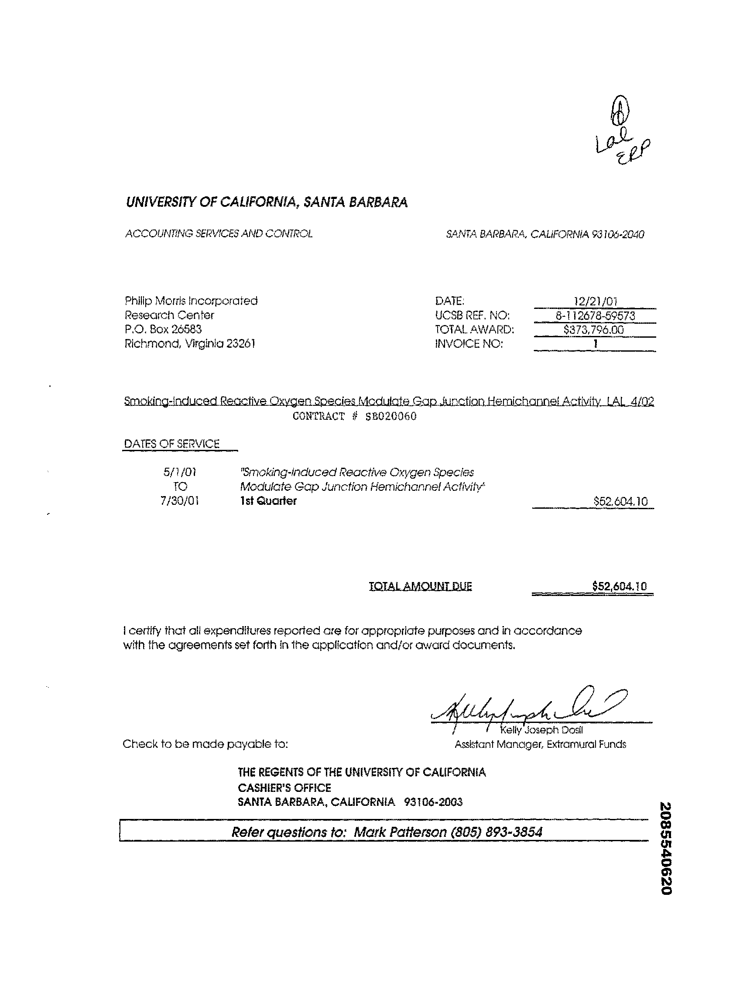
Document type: Invoice